Question: Talk about the condition:
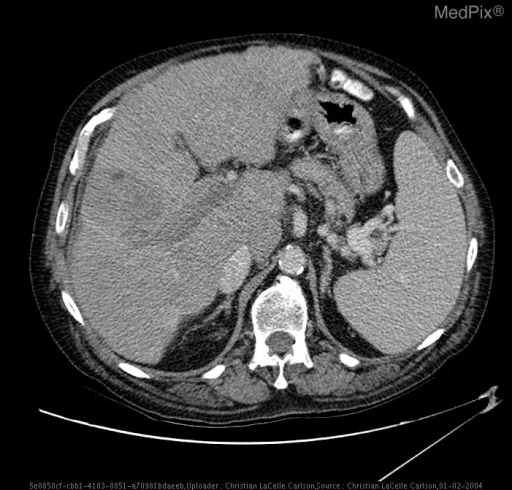
Answer: The disease is discussed as: Although portal vein thrombosis (PVT) is due to hematologic conditions associated with thrombogenic tendencies, the cause of  PVT is evident in less than 50 percent of cases.  PVT occurs in 10 percent of patients with cirrhosis and frequently accompanies hepatocellular carcinoma.  PVT may be associated with systemic or local infection or mesenteric inflammation.  PVT can complicate pregnancy, especially eclampsia, and conditions causing portal venous stasis such as hepatic venous obstruction, chronic heart failure, and constrictive pericarditis.  Encasement of the portal vein by pancreatic, gastric, and other malignancies can also lead to PVT.

Signs and symptoms of PVT depend on the location and extent of the thrombus, how rapidly PVT develops, and the nature of any underlying liver disease.  PVT may lead to segmental atrophy and infarction.  It can be acutely fatal when associated with mesenteric vein thrombosis.  Collateral channels form and the portal vein recanalizes (cavernous transformation) in 1/3 of patients in whom PVT develops slowly (subacute or chronic).  Portal vein thrombosis can cause or exacerbate portal hypertension.

As in this case, the predominant clinical feature is often the underlying disease.  However, bleeding from esophageal varices is a frequent presentation.  The presence of splenomegaly and absence of ascities are common findings.

CT findings may include (1) increased size of the portal vein, (2) hyperdense thrombus on noncontrast CT or low density, nonenhancing intraluminal thrombus on contrast enhanced CT, (3) low density filling defect on contrast CT/lack of contrast medium enhancement of the portal vein, (4) failure to visualize the portal vein, (5) canvernous transformation (nest of collateral veins in the porta hepatis), and (6) calcification within the thrombus. T1WI reveals hperintense  portal vein thrombus and numerous portal flow voids (collaterals).  Ultrasound is the best screening imaging modality.  Thrombus appears echogenic and collaterals and varices are often seen.